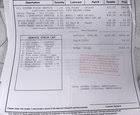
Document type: Invoice